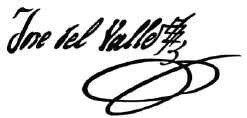
Signature of: josé cecilio del valle